Question: What is the suspected problem?
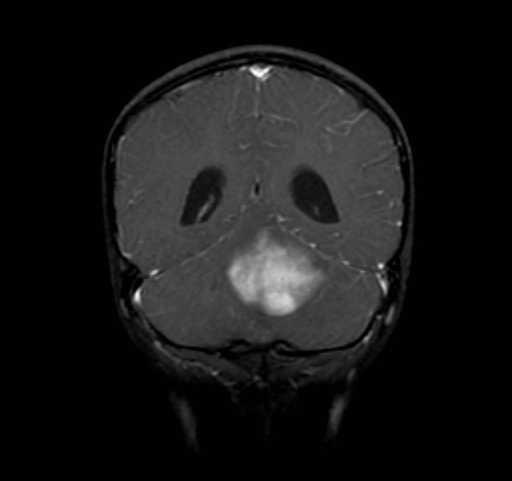
Answer: The findings suggest Large, solid mass in the left cerebellar hemisphere with ill-defined margins and significant surrounding T2 signal abnormality representing vasogenic edema.  This exerts mass effect upon and displaces the 4th ventricle.  Mild hydrocephalus.  Diffuse, heterogeneous enhancement following IV gadolinium infusion.  CT scan demonstrates a notably low attenuation mass, and inferior displacement of the cerebellar tonsils to the level of the foramen magnum.. Coronal post-gad T1 demonstrates heterogenously-enhancing solid posterior fossa mass with somewhat indistinct margins.. The patient might have a history of His mother provides a history of increasing headaches over past month, gait disturbances, and possible seizure activity..